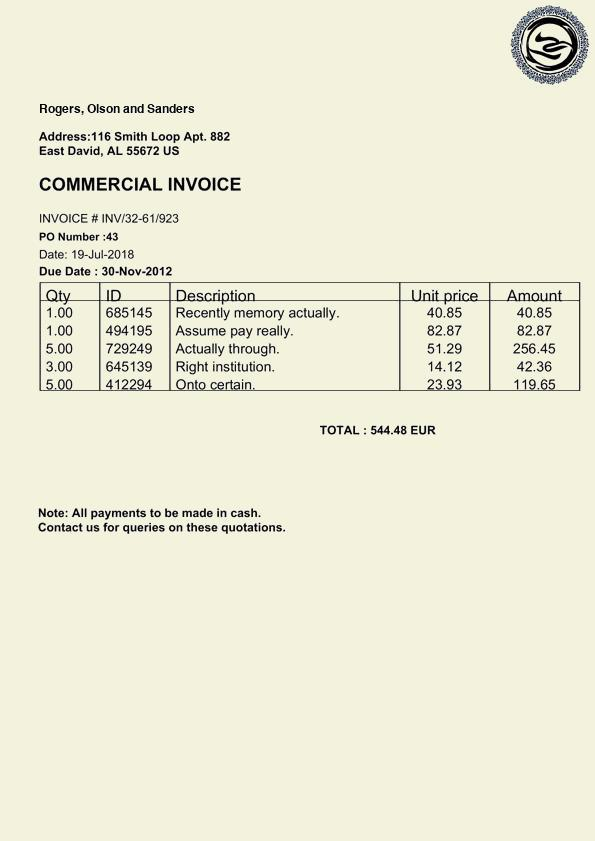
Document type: Invoice